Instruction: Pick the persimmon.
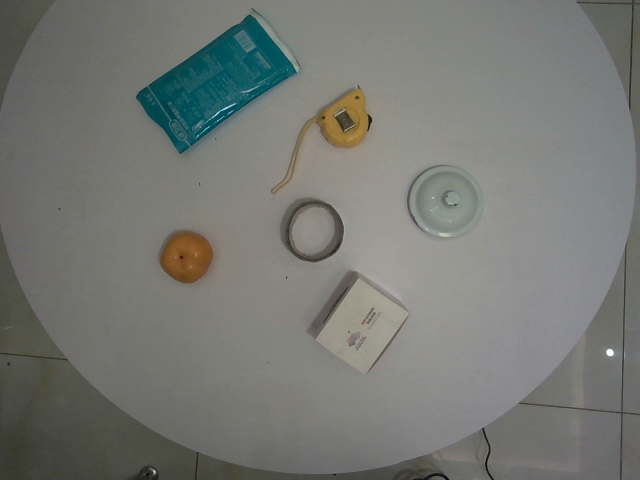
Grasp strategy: vertical